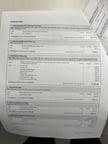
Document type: Invoice